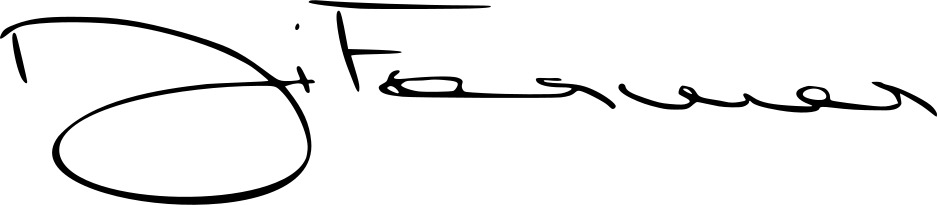
Signature of: di farmer